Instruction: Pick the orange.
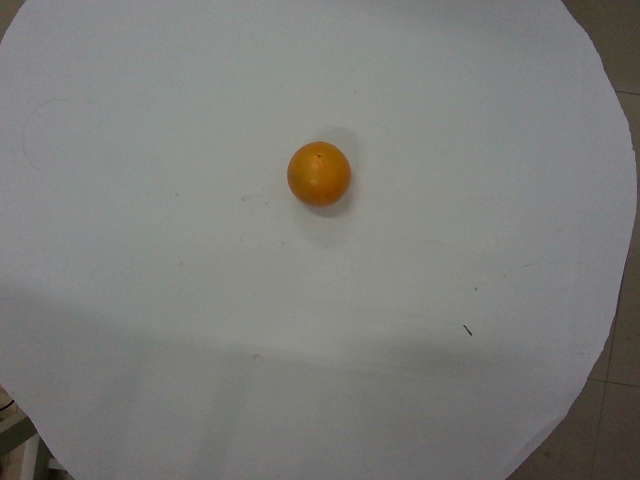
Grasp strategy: vertical